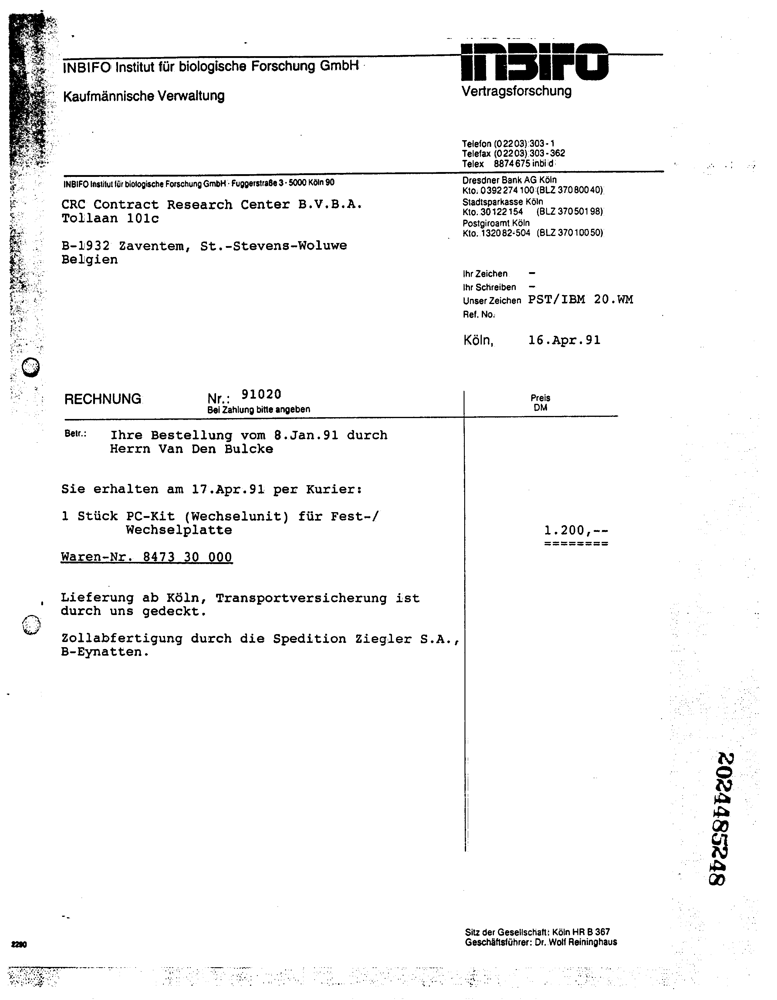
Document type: Invoice